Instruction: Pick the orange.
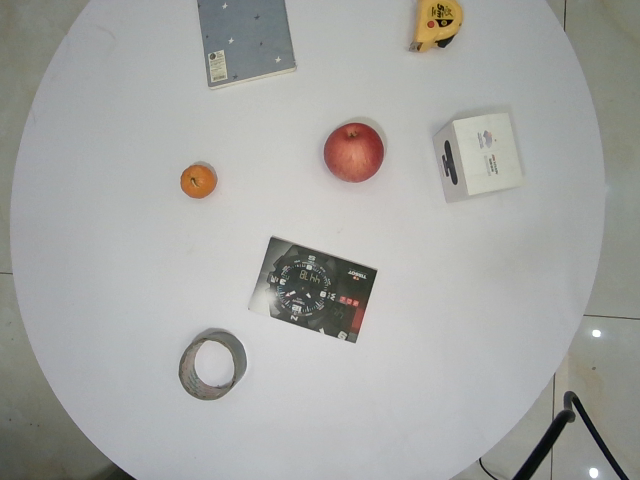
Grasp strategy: vertical